Question: Explain the disease:
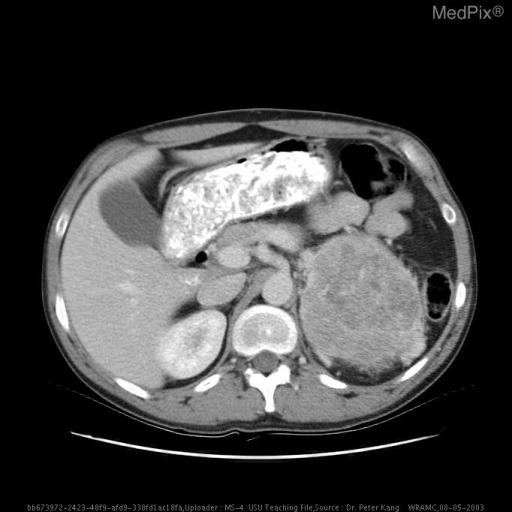
Answer: The disease is discussed as: Adrenal masses are found on CT both when evaluating for a specific disease and also incidentally (the “incidentaloma”) while evaluating for another non-specific complaint.    The incidence of incidentalomas has been estimated to be as high as 1.4% to 10% based on autopsies, but in actual practice occur at a frequency of .35% to 5%.

       Amongst the various imaging modalities available to the clinical/surgical team, CT is the most useful for evaluating adrenal masses.  Utilizing 5 mm collimations, tumors as small as 10 mm may be detected.  Although not accepted in clinical practice, multiple studies indicate that low HU masses are more likely to be benign than malignant.   One series indicates that masses less than 18 HU are benign (85% sensitivity, 100% specificity).  Another set of studies states that those less than 10 HU are benign (73% sensitivity, 96% specificity).   Another factor to consider in evaluation for malignancy is the size of the lesion.  The greater the size of the lesion, the greater the likelihood of adrenal carcinoma versus adenoma.  Lesions less than 3 cm on CT are unlikely to be malignant, whereas lesions greater than 6 cm are usually carcinomas.  In addition metastases tend to be less then 4 cm in size.
      Plain films, ultrasound, and tomograms are not as sensitive, whereas angiography, and scintigraphy are too invasive.  MRI is indicated if malignancy or a pheochromocytoma is suspected.   On T1 or T2 weighted MRI, a benign adrenal adenoma will have the same signal intensity as the surrounding adrenal tissue.  On the other hand, a pheochromocytoma will have a very high signal intensity relative to the surrounding tissue on T2 weighted MRI.  An adrenal carcinoma will be hyperintense relative to the liver, but less so than a pheochromocytoma; and metastatic lesions will similarly have a high signal intensity but not as high as a pheochromocytoma.  Dynamic gadolinium enhanced MRI has been demonstrated to have over 90% specificity and sensitivity in differentiating benign from malignant adrenal masses.
       Fine needle aspiration is very fine for differentiating metastatic versus primary adrenal tumor with 80-100% sensitivity.  However, it is not quite as good at differentiating benign versus malignant primary tumors (54-86% sensitivity).   However, this is countered by the fact that primary adrenal tumors are usually greater than 6 cm, whereas metastatases are usually less than 4 cm.
       Other imaging modalities include nuclear scintigraphy with cholesterol radiotracers (I 19-iodocholesterol and selenomethylnorcholesterol [scintiadren]).  Non hypersecrecting adenomas and tumors secreting cortisol, aldosterone and androgen demonstrate increased uptake.
      One other powerful and exciting imaging modality is positron emission tomography scanning, particularly when fused with CT scans.  PET has proven to be 100% sensitive and specific in differentiating benign and metastatic lesions.  18-F-fluorodeoxyglucose imaging and 131-I MIBG imaging have been used for pheochromocytomas.  111-In octreotide imaging is also used.
       85-90% of pheochromocytomas originate from the chromaffin cells of the adrenal medulla.   The other 10% are extramedullary in origin and more properly termed paragangliomas.  The vast majority are benign with just 10% of them being malignant.   While we are tossing tens around, 10% of pheochromocytomas are found in childhood, 10% are familial, meaning that they are found in certain syndromes.
      Pheochromocytomas cause paroxysmal or persistent hypertension due to excess epinephrine/normetanephrine production.   However, only .1-.3% of hypertensive patients have this as cause of hypertension.  Less than half of the patients with pheochromocytoma present with paroxysmal hypertension.  The majority have chronic hypertension, or chronic hypertension with overlying lability.  Paroxysms can be triggered by stress, exercise, posture change, palpation, smoking, and even urination.  Other symptoms include tachycardia, palpitations, headache, sweating, tremor, anxiety and a sense of impending doom. Less frequent symptoms include abdominal or chest pain, nausea and vomiting.  Hypertension can lead to CHF, pulmonary edema, MI, ventricular fibrillation and CVAs.  Catecholamine cardiomyopathy describes the damage to the heart due to pheochromocytoma:   the process of cardiac  ischemic damage secondary to catecholamine induced vasomotor constriction of myocardial circulation or direct toxicity from catecholamines.
    Occasionally, pheochromocytomas elaborate other steroids or peptides, leading to syndromes such as Cushing’s.  Classically, however, catecholamine secreting pheochromocytoma is diagnosed by increased urinary excretion of catecholamines, their metabolites (VMA), and metanephrines, and the imaging modalities described above.  Certain medications may confound diagnosis by falsely elevating catecholamines.  These include TCAs, BZDs, amphetamines; labetalol, L-dopa, methyldopa, clonidine, and alcohol.
      Pheochromocytomas occasionally (10%) occur in familial, mainly autosomal dominant syndrome including : MEN II a or II b, tuberous sclerosis, von Hippel-Lindau, von Recklinghausen and Sturge-Weber syndrome.  Familial forms occur mainly in childhood with a male preponderance.  Non-familial forms typically occur between 40-60 years of age with a slight female preponderance.
      After diagnosis, pheochromocytomas must be localized with the use of CT, MRI, MIBG, and PET scans.  98% are found in the abdominal cavity, but pheochromocytomas can be found anywhere from the base of the skull to the pelvis, in a para-aortic or para-vertebral location.  Occult pheochromocytomas are classically found in the bladder, or in the organ of Zuckerkandl (which is located superior to the branching of the inferior mesenteric artery, anterior to the aorta).
      Pheochromocytomas must be removed surgically.  It is absolutely essential to modulate catecholamine release pre-operatively by administering alpha blockers (usu phenoxybenzamine 40-160 mg QD divided) in sufficient dose to cause nasal stuffiness or borderline hypotension. Beta blockade with propanolol to control excess beta stimulation (tachycardia/cardiac arrhythmia) is doen AFTER alpha blockade.  Otherwise peripheral perfusion may be compromised.  Volume replace for adequate circulating volume if necessary.  Utilize a midline or transverse incision to explore the adrenals bilaterally and explore the paraaortic and paracaval retroperitoneum from diaphragm to pelvis.  Laparoscopic adrenalectomy utilizing a flank, retroperitoneal or transabdominal approach is a newer technique which offers lower morbidity, and decreased hospital stay.  However, the surgeon must be sure to localize all tumors in advance via imaging studies.